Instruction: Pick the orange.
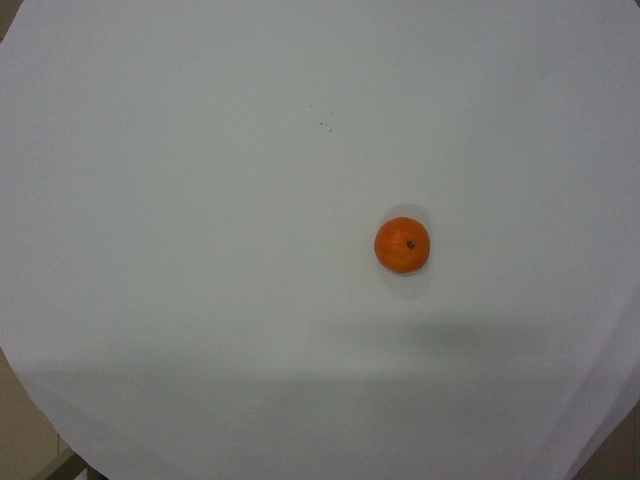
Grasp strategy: vertical